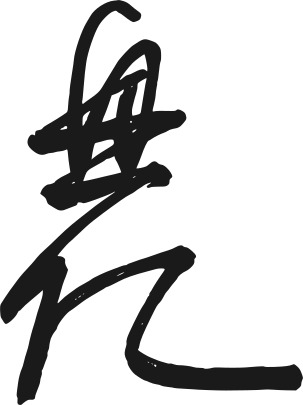
Signature of: sukō